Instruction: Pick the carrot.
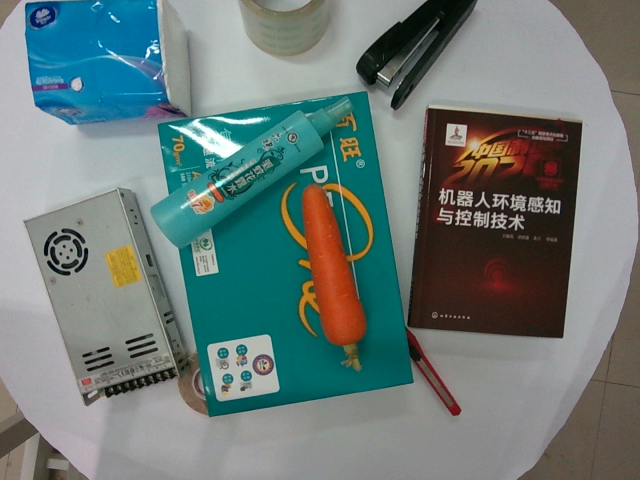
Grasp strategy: vertical